Patient: Male, age 0
A 9-month and 3-day-old male infant with a chief complaint of "intermittent vomiting blood for 6 h" was admitted to Wuhan Children's Hospital on February 8, 2019. Without obvious incentives, the child presented hemoptysis after coughing with bright red blood a total of four to five times. Three of them were quite serious, and blood clots could be observed. No fever, rash, hematuria, or syncope was found. The boy was treated with anti-infectious drugs, hemostasis, and fluid supplementation at clinics. Then, he was transferred to our hospital for further treatment. He was hospitalized after hypervolemic treatment in the emergency room. The boy had been in good health, with regular vaccinations and no history of exposure to infectious diseases.
On physical examination, the boy's heart rate was 160 beats per minute, blood pressure was 97/34 mmHg, and respiratory rate was 35 breaths per minute. He was conscious but pale in color, with reduced skin elasticity. There were no bleeding points throughout the body, and the capillary filling time was 2 s. The superficial lymph nodes throughout the body were not swollen and enlarged, and the sclera had no yellow staining. The pupils had normal reflection of light. There was no congestion in the pharynx. The bilateral breathing movements were symmetrical. The lungs were clear. His heart rate was regular and strong, without a murmur. His abdomen was tender. A hemangioma was detected in the abdominal wall, ~1.5 x 1.5 cm in size, and there was no organomegaly. There were no abnormalities in the extremities and no restrictions on movement.
The hemoglobin level was 104 g/L, the hematocrit was 31.6%, the white-cell count was 7.70 x 109/L, and the platelet count was 177 x 109/L. The results of the coagulation test were as follows: the prothrombin time (PT) was 13.5 s, the activated partial thromboplastin time (APTT) was 28.8 s, the thrombin time (TT) was 22.1 s, and the fibrinogen (FIB) level was 1.02 g/L. Liver function tests showed that the total protein (TP) level was 43.5 g/L, the albumin (ALB) level was 26.4 g/L, the total bilirubin (TBIL) level was 3.8 mumol/L, alanine transaminase (ALT) was 31 U/L, and aspartate aminotransferase (AST) was 22 U/L. The X-ray slide of the chest noted bronchitis. Computerized tomography (CT) of the abdomen detected an abnormal density shadow on the left abdominal wall, indicating the possibility of hemangioma. Chest CT showed poor texture, uneven transmission, and ground-glass opacification (GGO) of both lungs. The GGO was more significant in the right lower lobe. Using the CT coronal scan to simulate bronchoscopy, no obstruction signs in the larynx, trachea, or main bronchi were found (Figure 2).
After admission, the infant did not exhibit hematemesis again, although the coughing was still continuous. Black stool was observed once. Methods, such as hemostasis, acid suppression, and other symptomatic treatments, were received. An emergency gastrointestinal examination (Figure 3A) showed that there was patchy erythema near the corner of the stomach with a smooth surface and suspected vascular malformation. A biopsy was taken from the surrounding area. The pathology identified mild chronic inflammation of the mucosal tissue (Figures 3B,C). By conducting a thorough bronchoscopy (Figures 4A-F), we found a smooth mucosal protrusion in the opening of the right lower lobe. It was suspected of being a new formation, and bleeding after contact was obvious (Figure 4F). After spraying epinephrine and thrombin, the bronchoscope was removed until no more bleeding was observed.
After bronchoscopy, the infant was transferred to the intensive care unit. The blood test was rechecked. The hemoglobin level was 70 g/L, the hematocrit was 22.6%, the white cell count was 5.79 x 109/L, and the platelet count was 189 x 109/L. Hemoptysis diminished, and the stool turned yellow. After 5 days, he developed recurrent hemoptysis three times after coughing, with ~20-30 ml of blood each time, accompanied by cyanotic lips and shortness of breath, ~60 times per minute. Emergency tracheal intubation, mechanical ventilation, volume expansion, and hemostasis were given. Urgent blood analysis showed that the hemoglobin level was 81 g/L, the hematocrit was 25.6%, the white cell count was 8.06 x 109/L, and the platelet count was 315 x 109/L. Therefore, under general anesthesia, the right femoral artery was punctured using the Seldinger technique, and a 5F Cobra catheter and a microcatheter were superselectively inserted into the bronchial artery. The angiogram showed that the bilateral bronchial arteries showed distortion; the distal end was disordered, blurred, and irregularly stained; and more contrast agents showed signs of spillage (Figure 5A). The 5F Cobra catheter was placed in the opening of the bilateral bronchial arteries; the microcatheter was inserted superselectively to avoid the intercostal artery; PVA (300 mum) and gelatin sponge particles (560-710 mum) + dexamethasone (5 mg) + contrast mixed embolization agent were used for arterial embolization via microcatheter; and the embolization was stopped when the contrast agent slowed down significantly. Re-examination angiography showed satisfactory embolization of the bilateral bronchial arteries (Figure 5B). Bronchoscopy was performed again after the operation. The new formation at the opening of the right lower lobe showed no significant bleeding. After 3 days, the trachea intubation was removed. The infant was discharged after the chest radiograph was found to be normal.
Keywords: bronchial dieulafoy's disease, critical care, pediatrics, pulmonary, rare disease
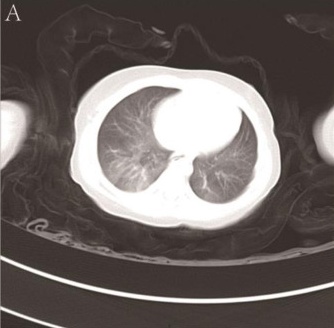
Image caption: CT coronal scan of the lung (A,B).